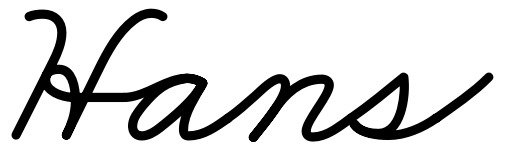
Signature of: hans reiser